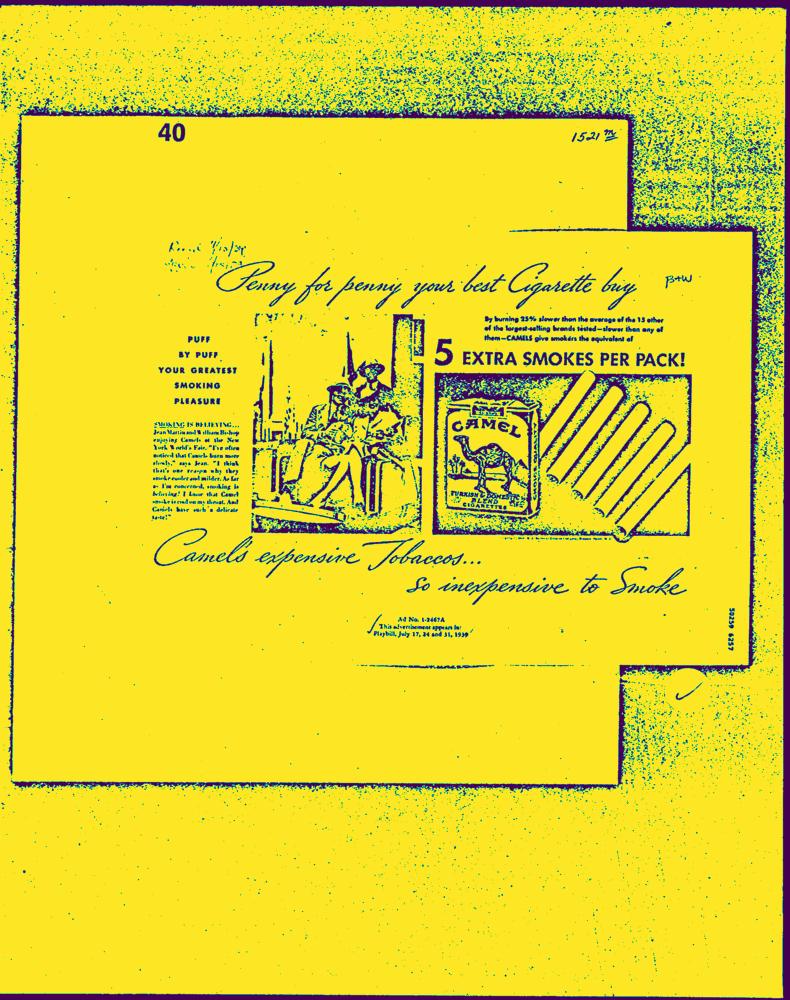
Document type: AD